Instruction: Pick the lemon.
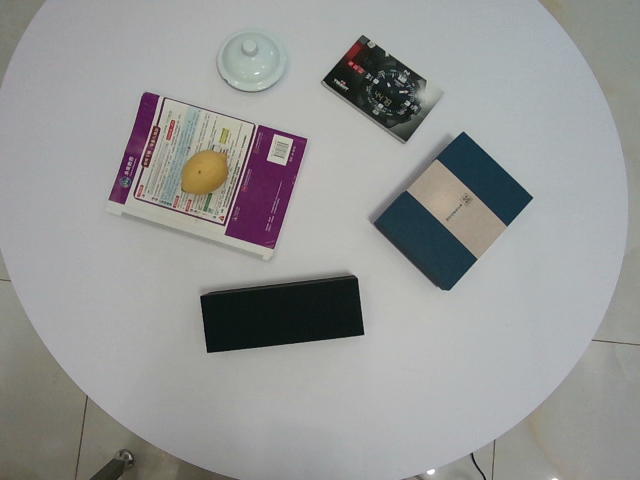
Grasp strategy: vertical